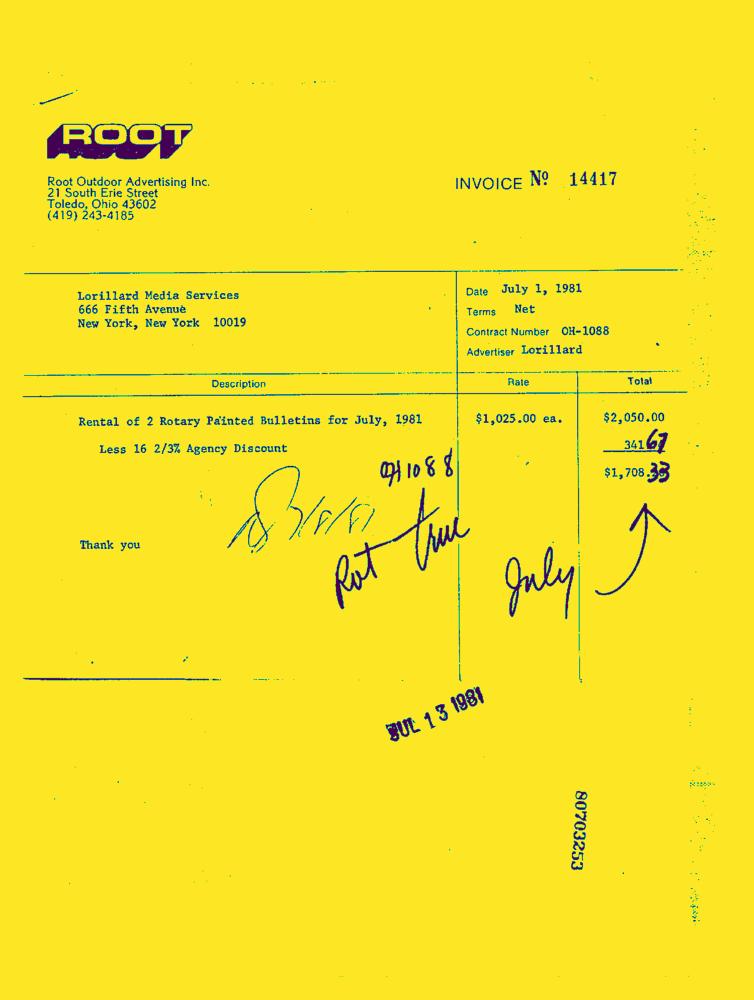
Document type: Invoice-Doc